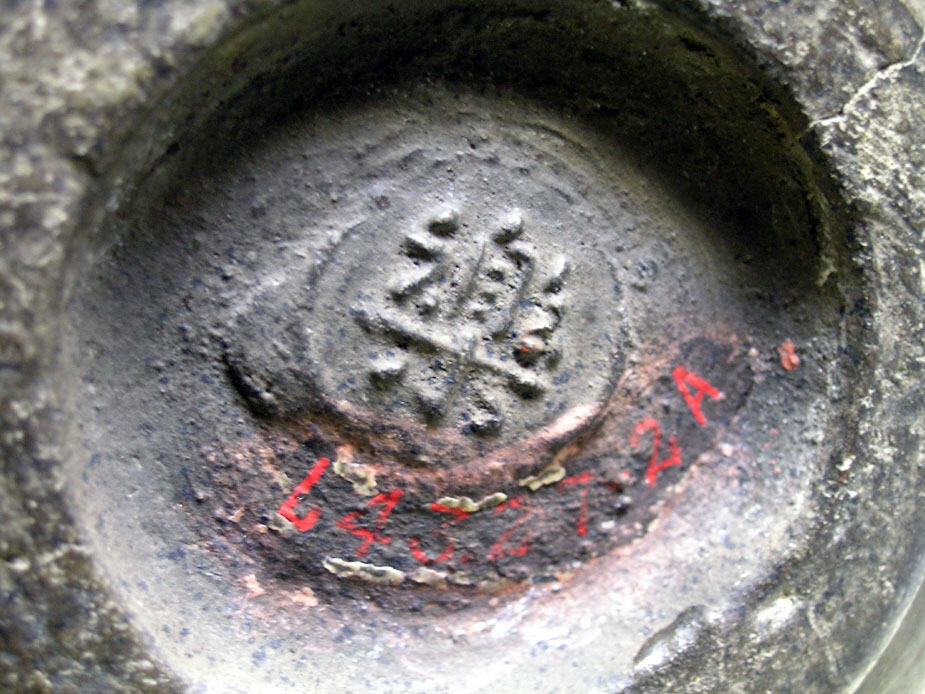
Signature of: raku jōkei